Question: Talk about the condition:
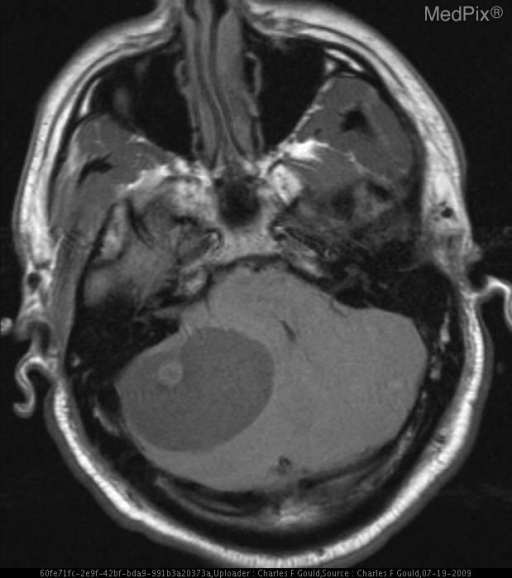
Answer: The disease is discussed as: Cerebellar  hemangioblastomas  are benign neoplasms of vascular origin.    They are not malformations.  They account for less than 3% of all intracranial neoplasms (1).  These tumors are most common  in  young  and middle-aged  adults,  where the incidence in males exceeds that of females (2).  The cerebellar hemisphere is the most common location, although they may be located in  the  spinal  cord,  brain stem,  or cerebral  hemispheres.    Ten percent of hemangioblastomas occur as part of the von Hippel-Lindau disease.

Sixty percent of these tumors are cystic, as in this case.  The enhancing mural nodule is a common finding in hemangioblastoma.  At CT,  the  cystic  portion of the tumor appears low density and does not enhance, while the  mural  nodule  enhances  homogeneously  and intensely.  The  MR  findings,  as  seen  in this case, include a predominantly cystic tumor with long  T1  and  long  T2  relaxation times,  and  intense enhancement of the peripheral nodule following gadolinium administration.  If the vascular nodule has bled  or  is proteinaceous,  it  may  be  hyperintense  on  short TR precontrast sequences.  More than one  enhancing  tumor  nodule  may  be  seen. Forty  percent  of hemangioblastomas are solid and display variable degrees of contrast enhancement.

Lateral  projections of a left vertebral artery subtraction angiogram (arterial and venous phases) in another patient with hemangioblastoma are shown in Films .6 and .7.  The angiographic findings are characteristic for a hemangioblastoma.  Notice the focal  enhancing nodule  fed  predominantly  by  the  superior cerebellar artery and seen densely enhancing in the arterial phase.   Because of  significant  artifact  in  the  posterior  fossa on CT, a small peripheral nodule may be missed and angiography is felt to be more sensitive  than  contrast  CT scan for detecting nodules.  MRI with Gd-DTPA may replace angiography for  evaluation  of  patients  with suspected hemangioblastoma.

von  Hippel-Lindau  disease  is  an autosomal dominant disorder with incomplete and variable penetrance (3).  The incidence is equal in males and females.  Multiple lesions have been reported in  this syndrome,  but  the  most important lesions which cause significant morbidity include retinal angiomatosis, cerebellar or  spinal  cord hemangioblastoma, renal cell carcinoma, and pheochromocytoma.  Over  50% of patients with this syndrome have hemangioblastomas of the retina, which may present with acute or  chronic  retinal  detachment.  Ophthalmoscopic examination reveals these lesions, and radiographic evaluation plays a small role.

Thirty-six  to sixty percent of patients with von Hippel-Lindau disease have cerebellar hemangioblastoma.  Signs and symptoms due  to  this tumor  are  the  most common cause for patients to present with the syndrome.

Although  the reported occurrence of spinal cord hemangioblastoma is 5%, autopsy data  and  MRI  suggest  the  incidence  may  be higher (4,5).    Signs and symptoms of a cerebellar hemangioblastoma may be dramatic, and neurologic deficit from a spinal  cord  lesion may  be overlooked.  Typical MR findings in a spinal cord hemangioblastoma include syringomyelia,  enhancing  nodule,  and  enlarged feeding and draining vessels.

Twenty-five  to  thirty-eight  percent  of  patients  with  von Hippel-Lindau disease will develop renal cell carcinoma, which may be multiple  and bilateral.   Pheochromocytoma is found in 10% of patients with this disease.

Other  lesions  in  von  Hippel-Lindau  disease include angiomas of the liver and kidney and cysts of  the  pancreas,  liver,  kidney  and epididymis.

Routine  screening  of  family  members  of  a patient with von Hippel-Lindau disease has been  recommended.    MRI  with  Gd-DTPA  is  the procedure of choice to screen for CNS involvement.

In  the  adult, the  differential diagnosis for a cystic mass in the posterior fossa includes a simple arachnoid cyst or  a  cerebellar astrocytoma.    A  simple  arachnoid  cyst  is extra- axial and will not demonstrate an enhancing  nodule,  although  such  a  nodule  may  be  seen  in  a cerebellar  astrocytoma.  Since 40% of cerebellar hemangioblastomas may be solid, this lesion should be included in the differential of a solid or partially solid mass  in  the  posterior  fossa  in  the adult.  These lesions   are   uncommon   in   children, and medulloblastoma, ependymoma, or astrocytoma are more likely than a cerebellar hemangioblastoma when a posterior fossa mass is seen in a child.